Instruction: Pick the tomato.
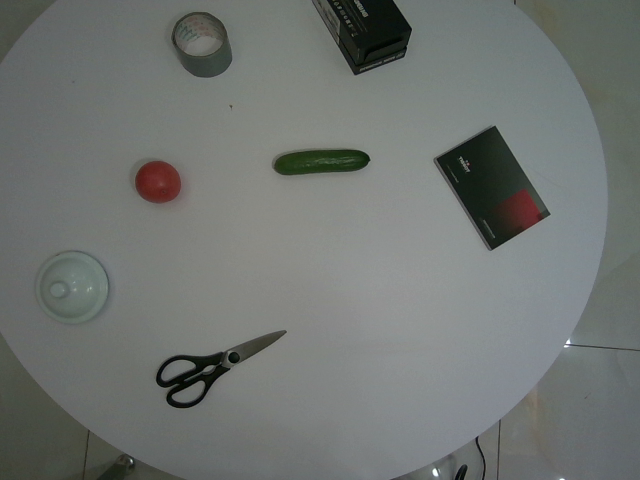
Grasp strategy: vertical